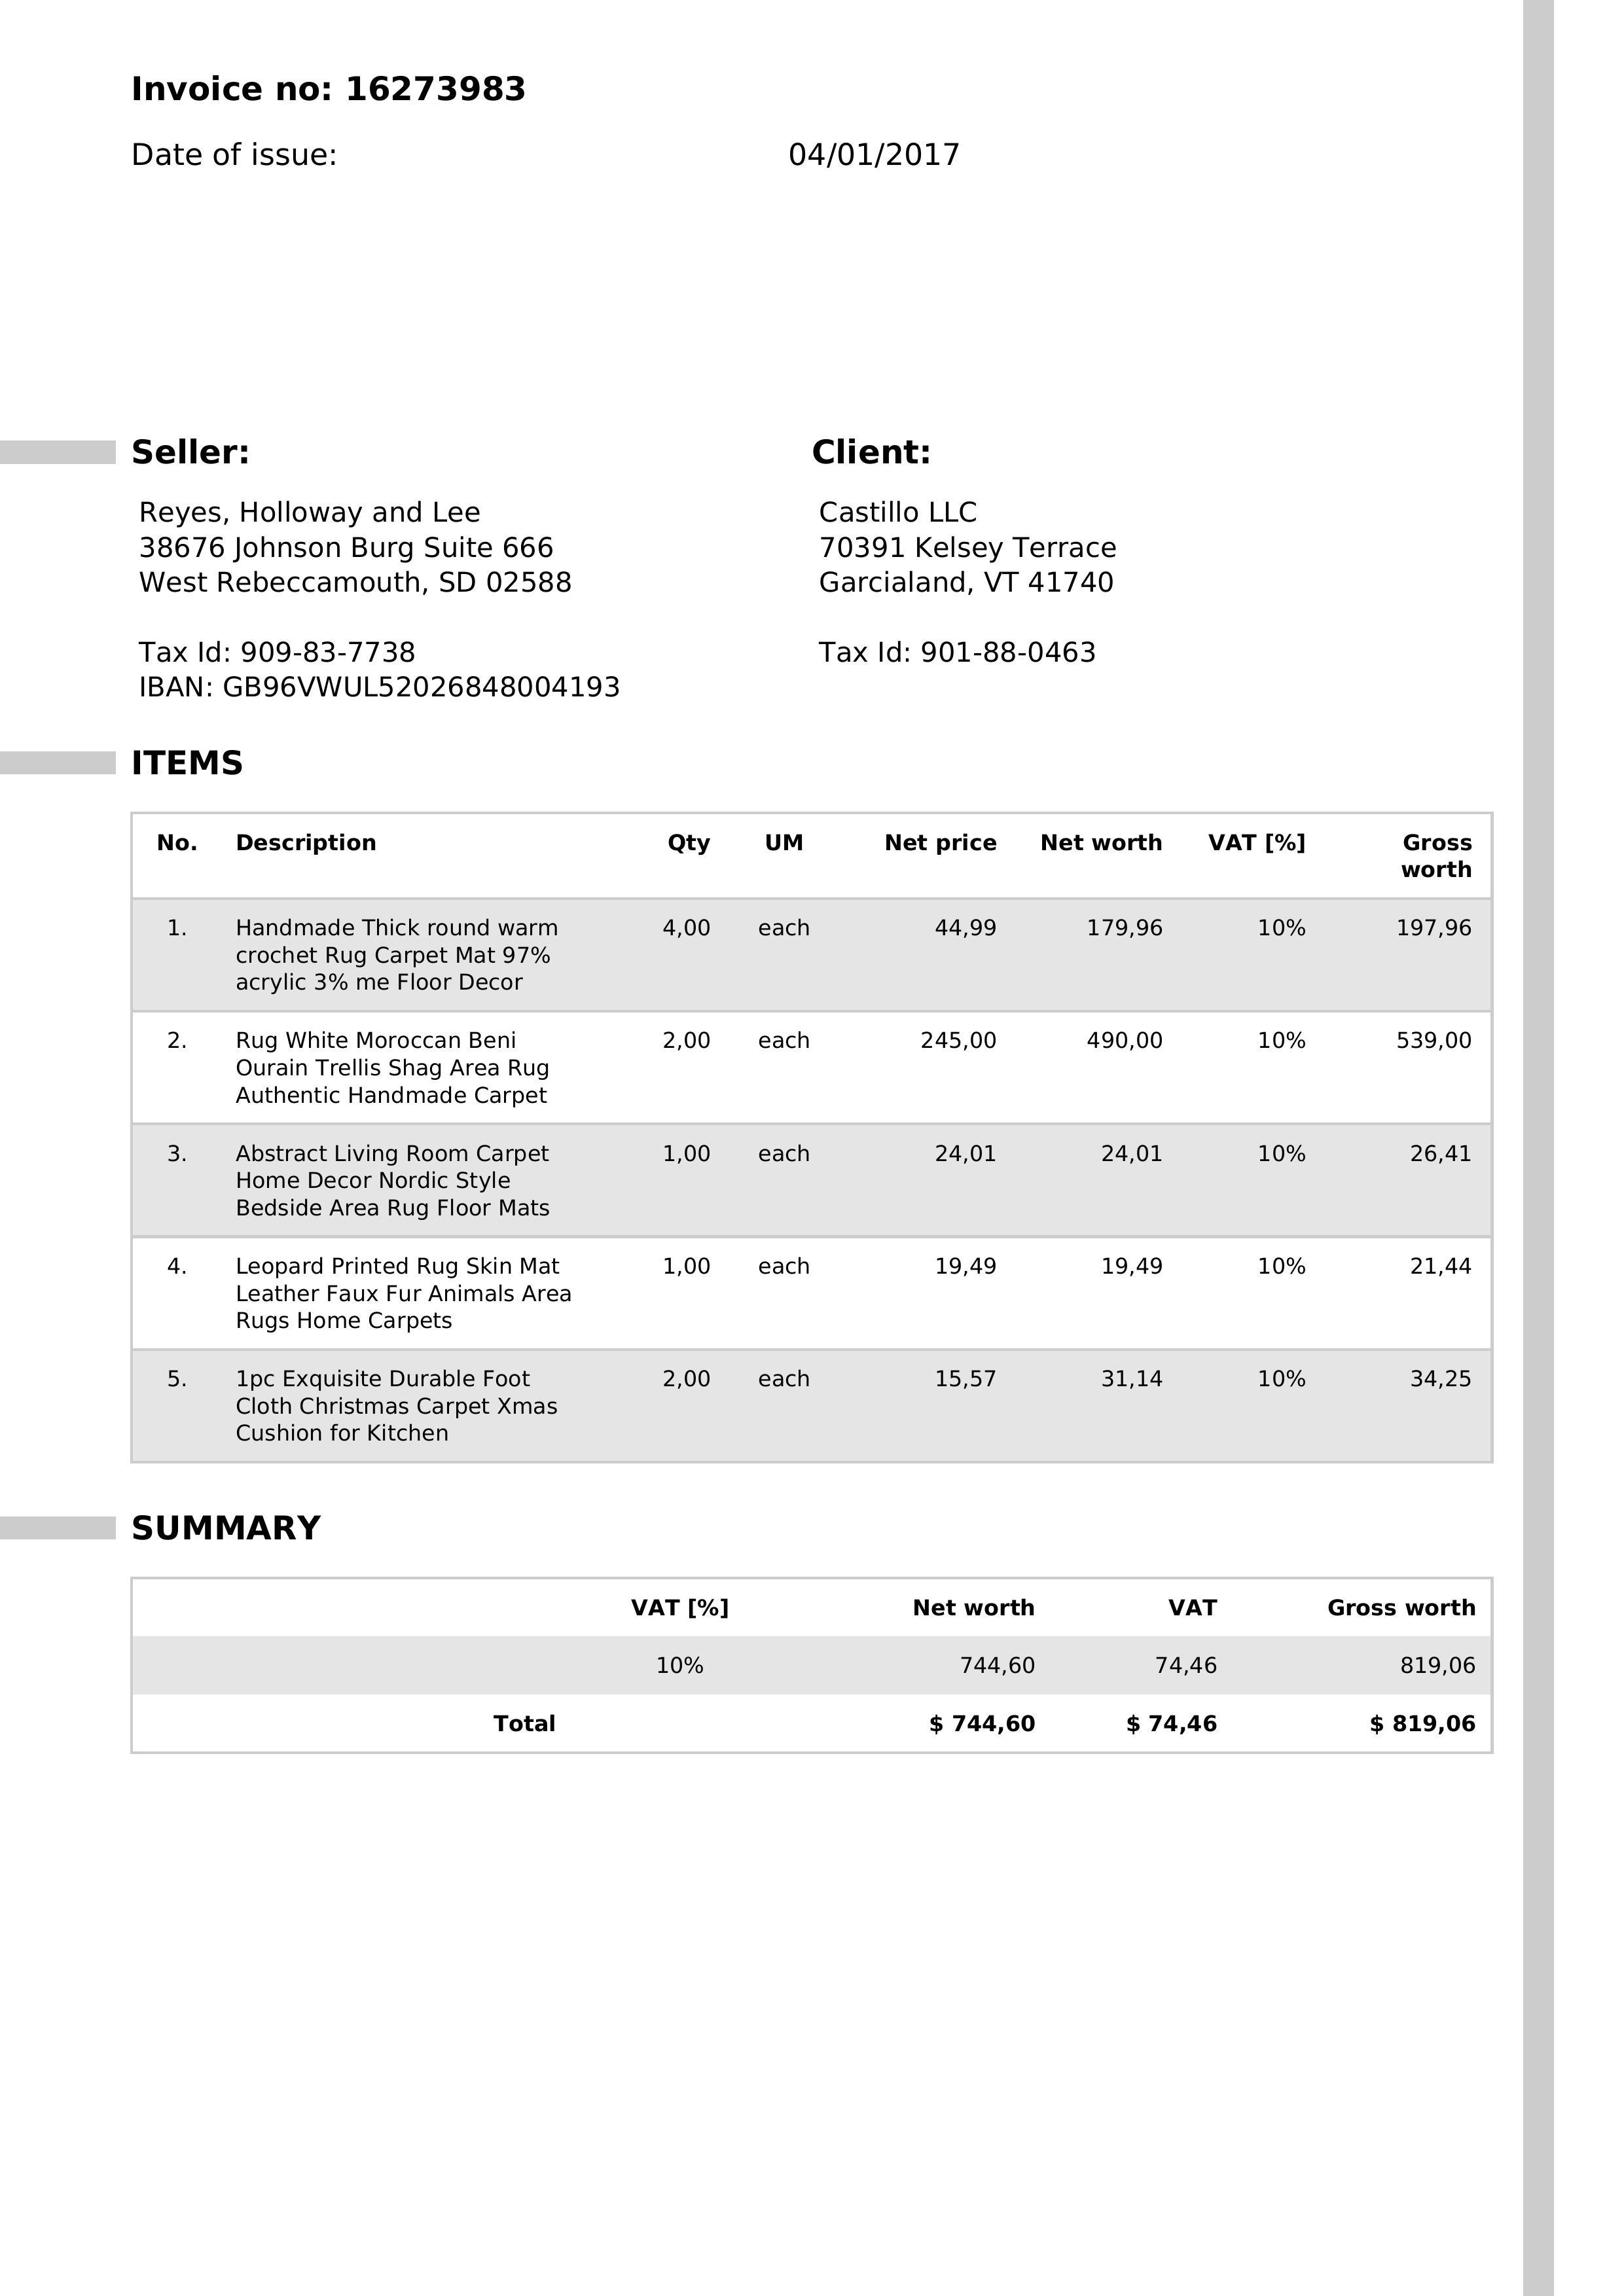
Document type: Invoice